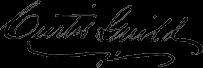
Signature of: curtis guild